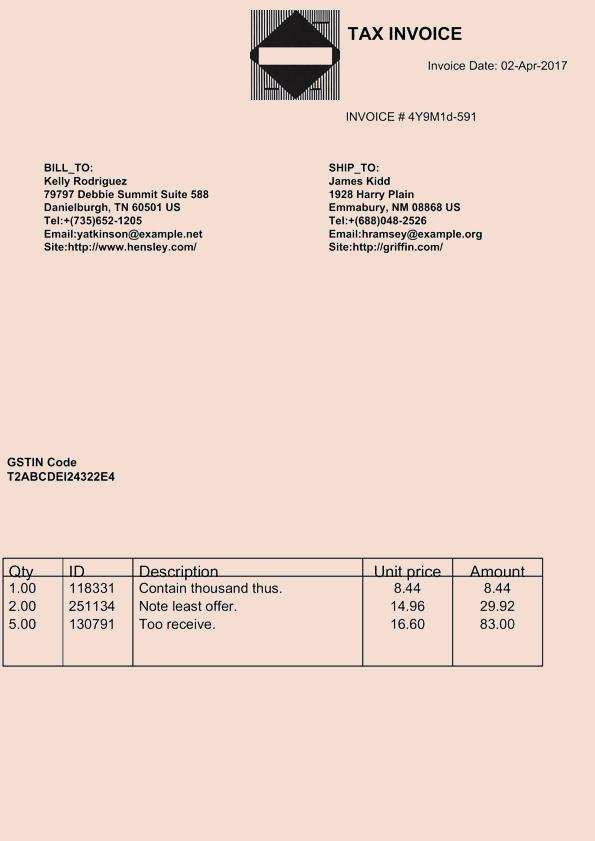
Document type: Invoice